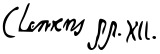
Signature of: clement xii